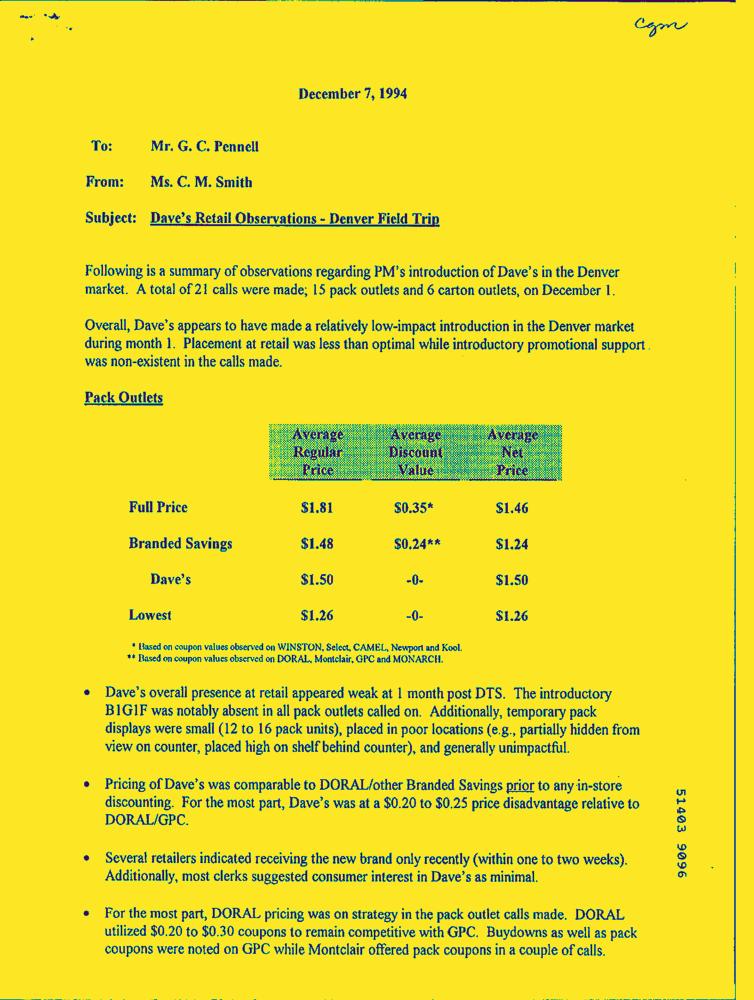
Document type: Letter-Doc